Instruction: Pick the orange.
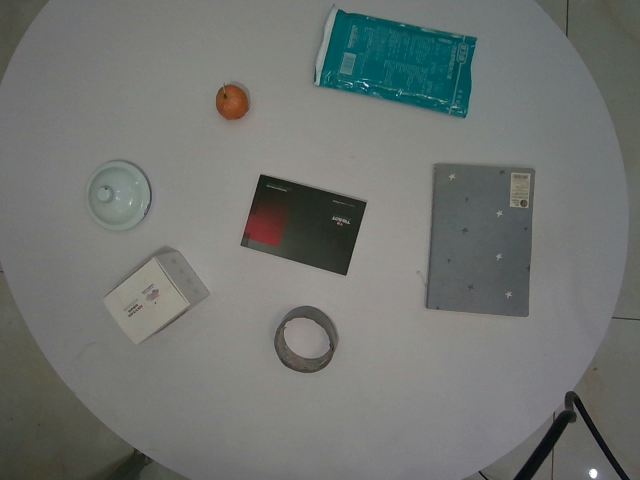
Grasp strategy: vertical